Extract the amount written in words, the amount in digits, the name of the payee, the date on the cheque, and the bank's name from the image.
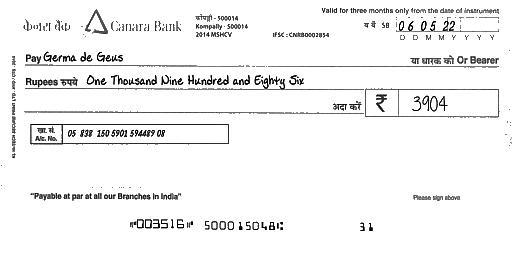
amt_in_words: One Thousand Nine Hundred and Eighty Six
amt_in_figures: 3904
payee_name: Germa de Geus
bank_name: Canara Bank
cheque_date: 06/05/22